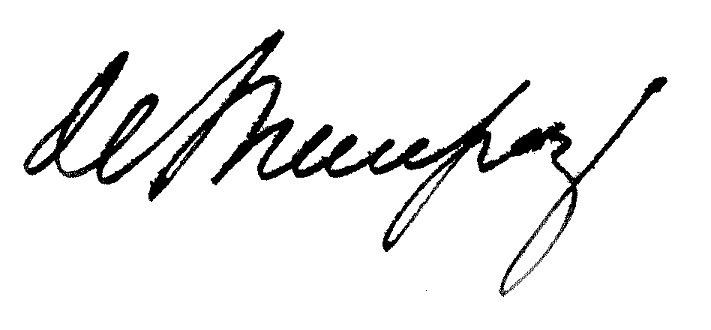
Signature of: charlemagne de maupas